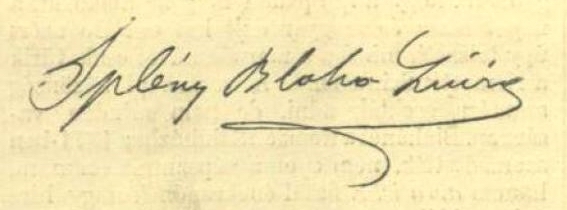
Signature of: lujza blaha